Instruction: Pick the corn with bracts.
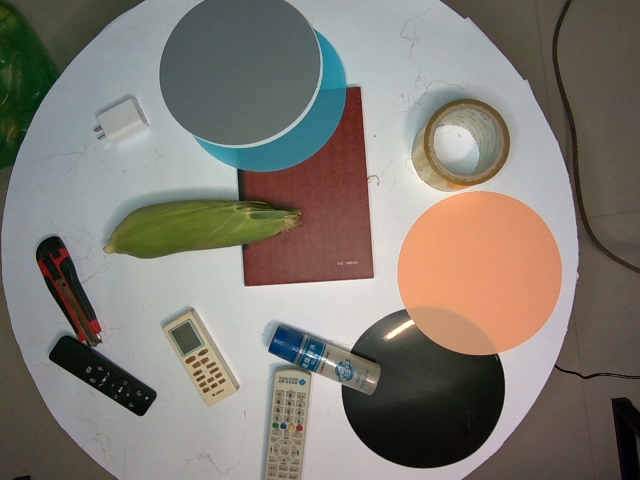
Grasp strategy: vertical